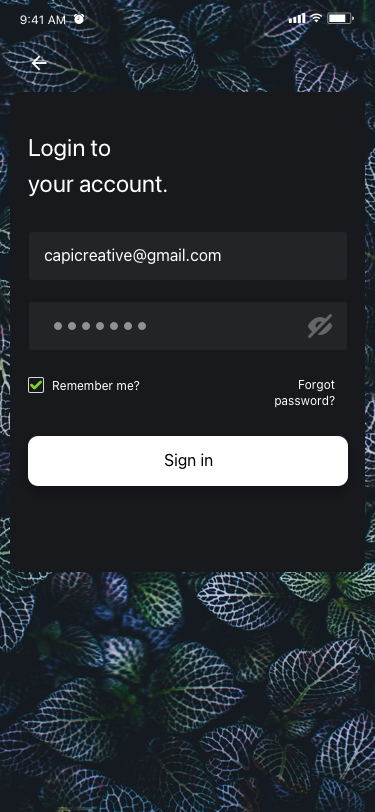
Text in this UI design:
capicreative@gmail.com
Sign in
Remember me?
Forgot password?
Login to
your account.
UI Text/Heading/H4/Hightlight
UI Text/Heading/H5/Brandcolor
9:41 AM